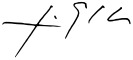
Signature of: ferreira gullar